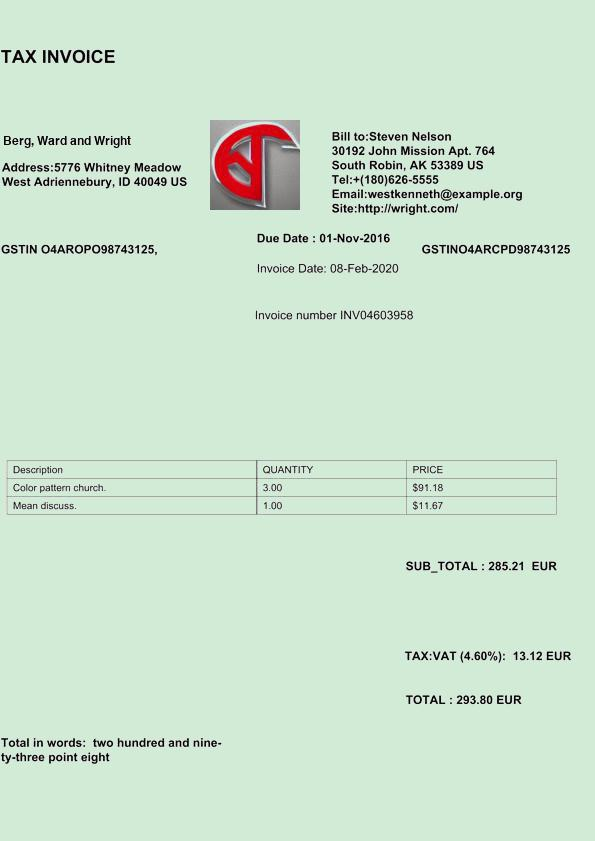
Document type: Invoice